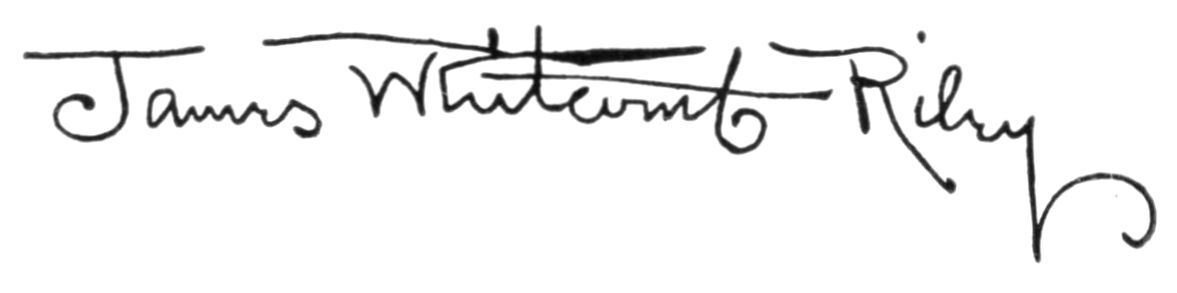
Signature of: james whitcomb riley